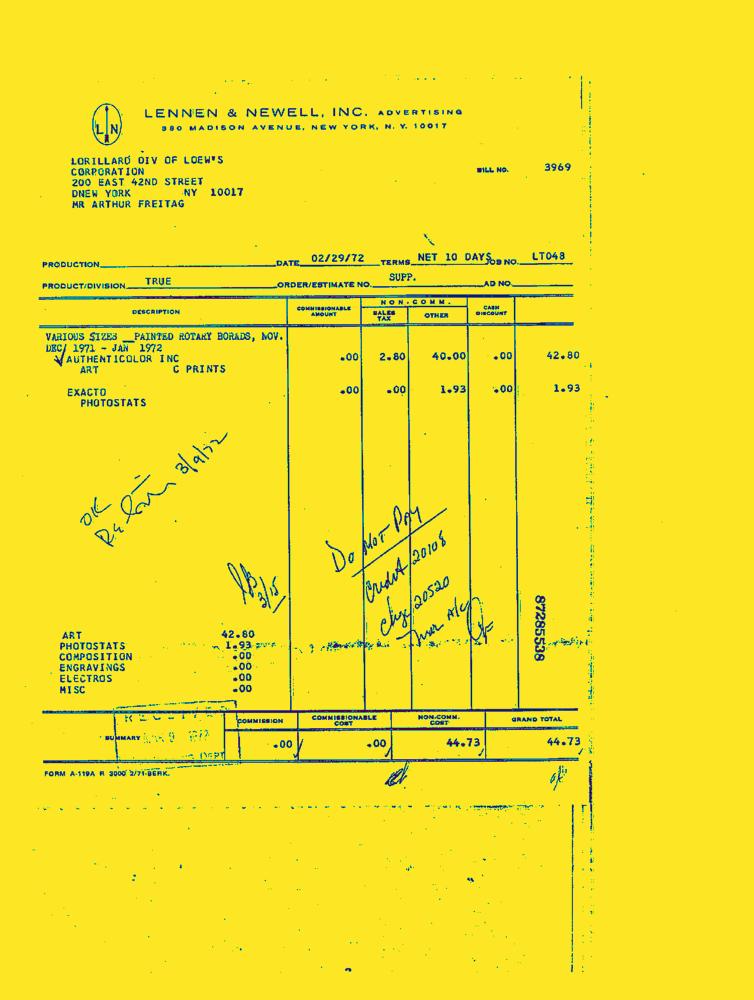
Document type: Invoice-Doc